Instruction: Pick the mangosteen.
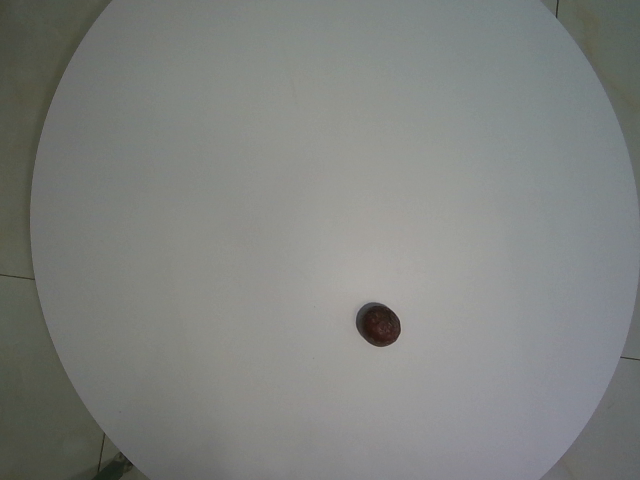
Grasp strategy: vertical